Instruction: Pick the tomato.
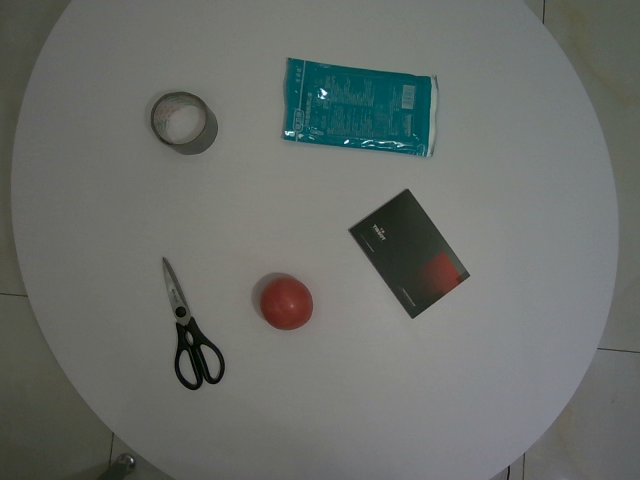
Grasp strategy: vertical